Question: By what date must an appeal be filed according to the document?
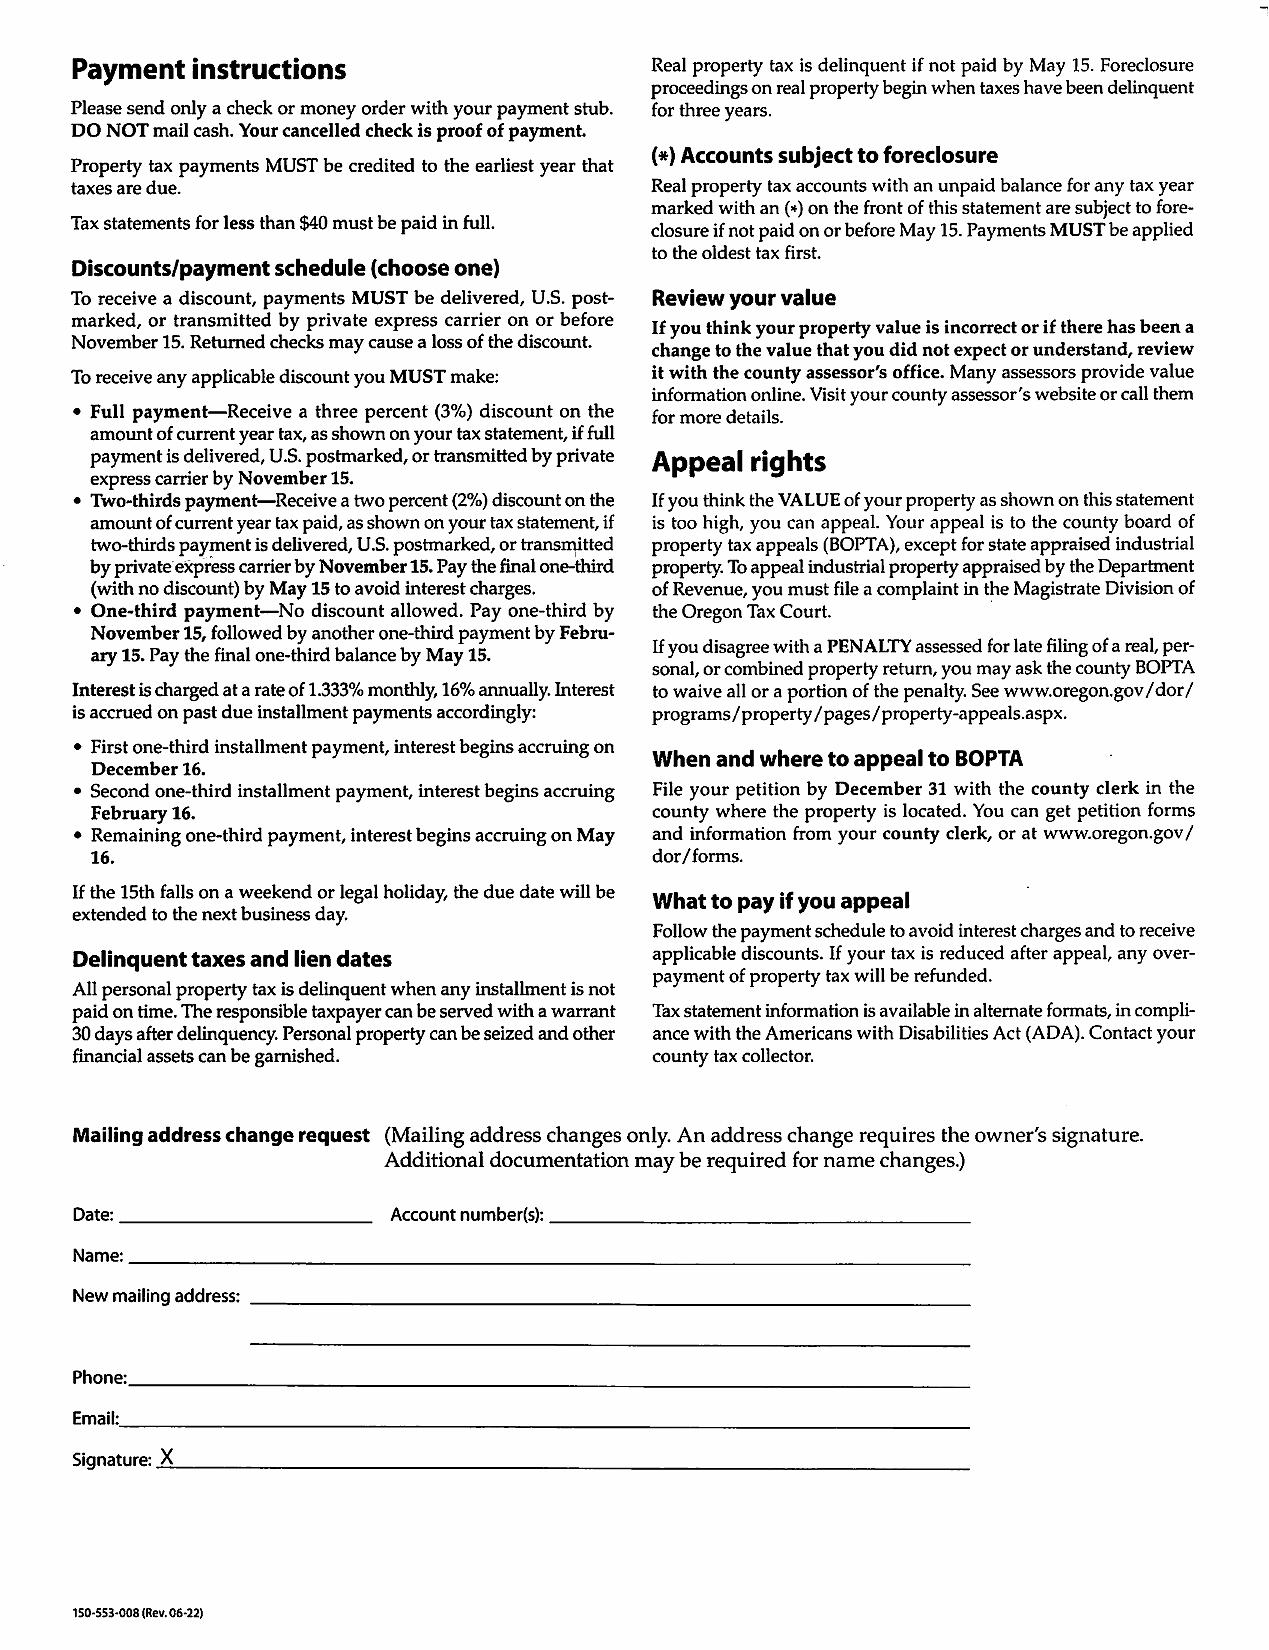
Answer: "31-Dec"